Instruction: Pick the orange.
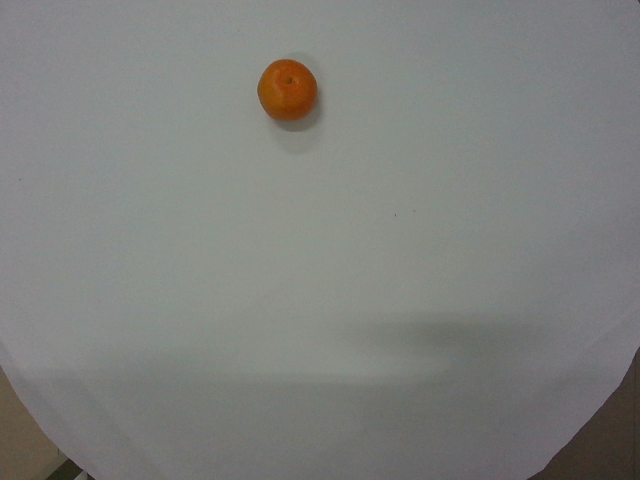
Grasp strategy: vertical